Question: What do the imaging results show?
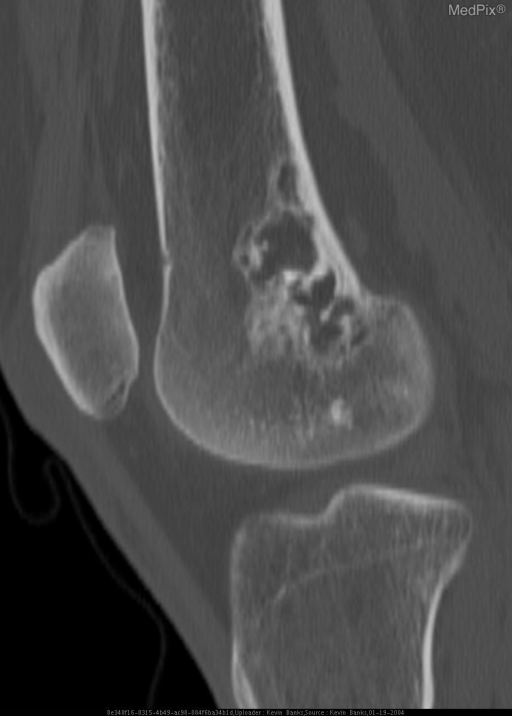
Answer: The imaging shows CR, CT, and MR demonstrate a well-defined lytic lesion in the distal femur with mixed fluid and fat attenuation and scattered calcification. Nonenhanced sagittal reconstructed CT image demonstrates a well-defined lytic lesion with dystrophic calcifications, sclerotic margin, and mixed areas of fat and fluid attenuation..